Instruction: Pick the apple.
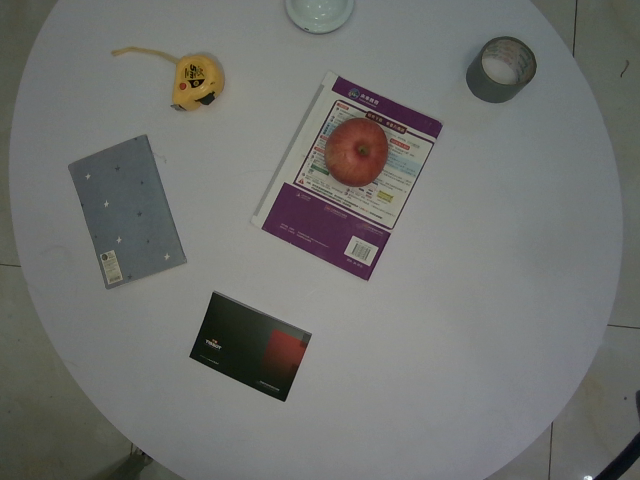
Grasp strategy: vertical